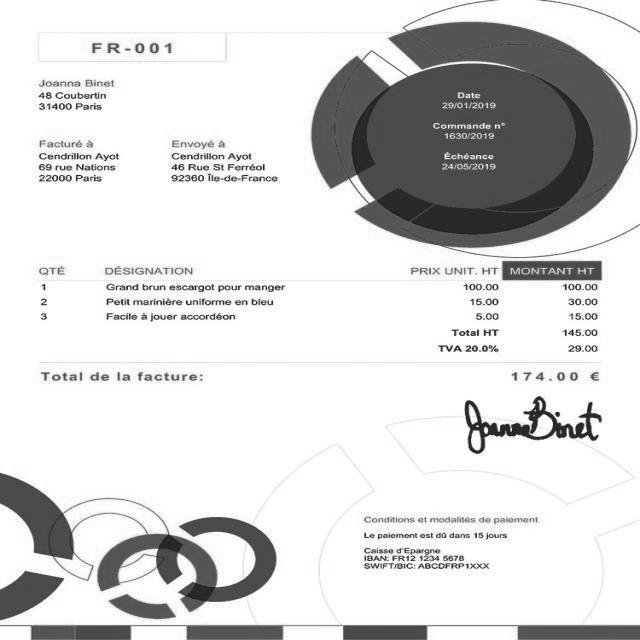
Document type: Invoice